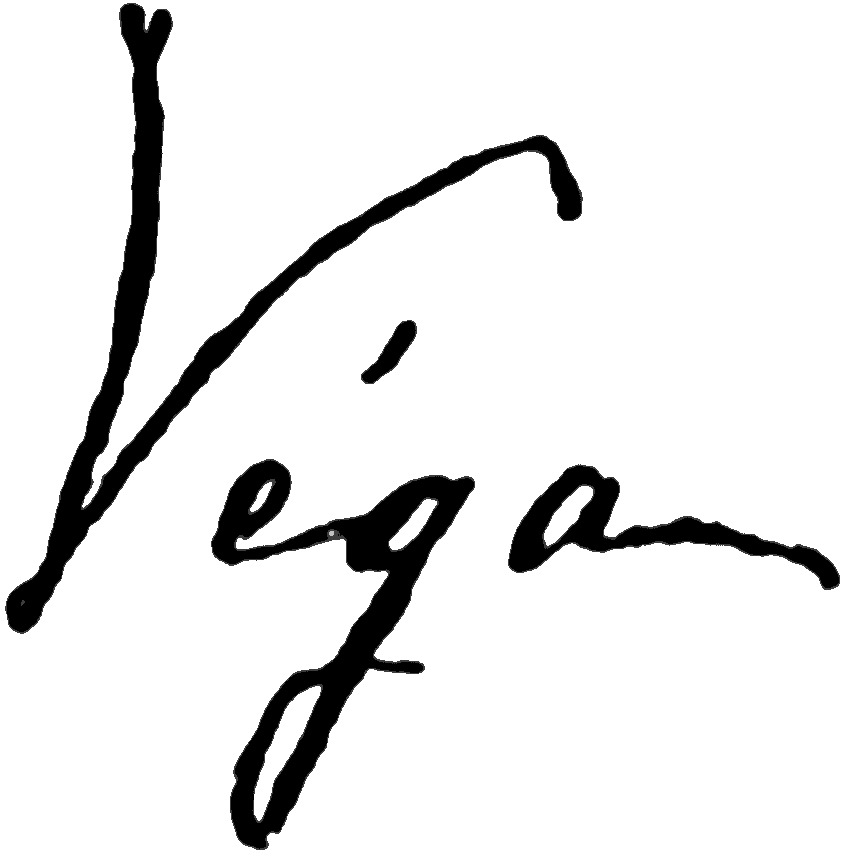
Signature of: véga